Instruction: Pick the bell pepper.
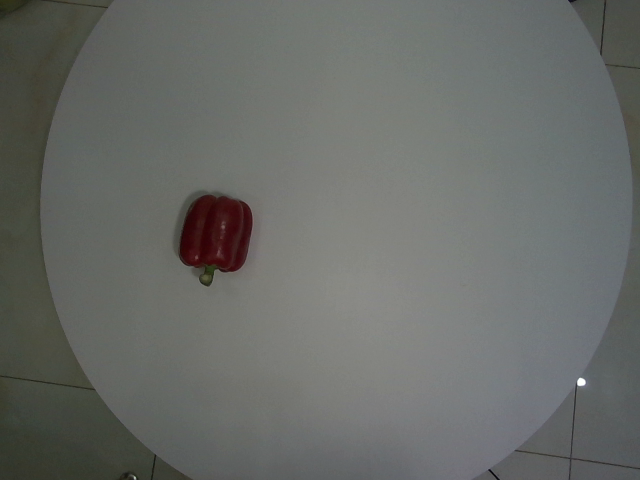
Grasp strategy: vertical